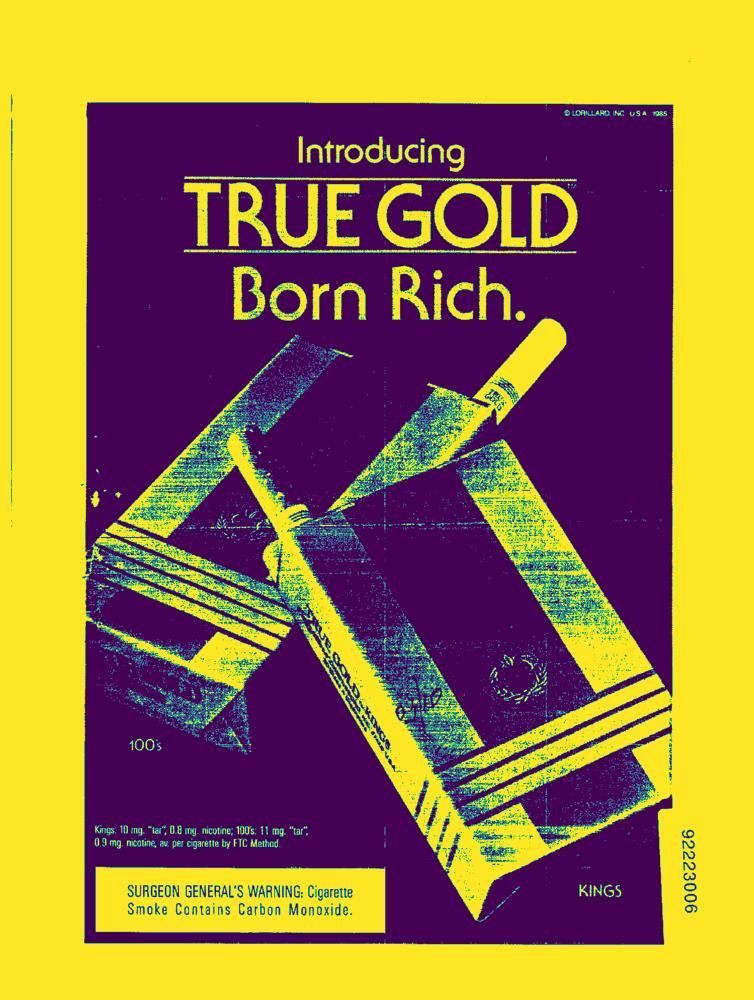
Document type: AD